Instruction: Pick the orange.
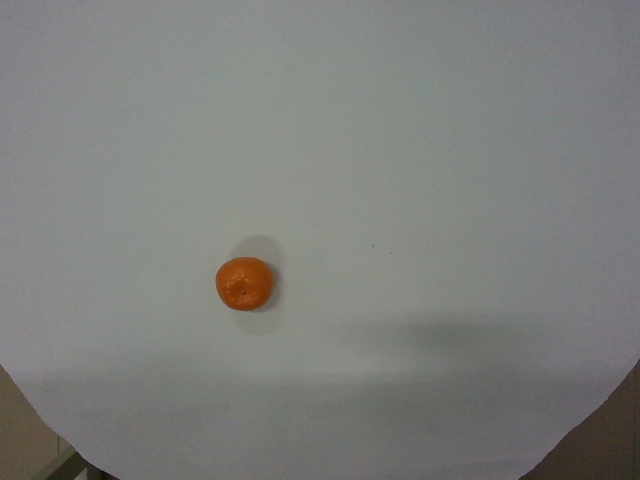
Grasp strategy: vertical